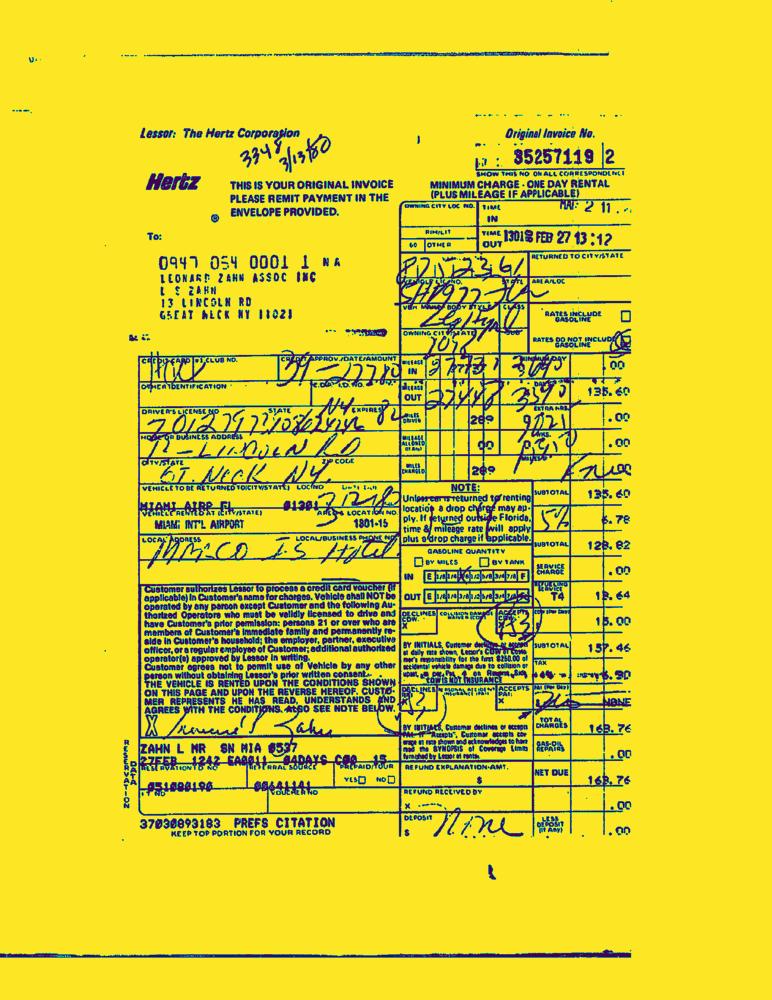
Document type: Invoice-Doc